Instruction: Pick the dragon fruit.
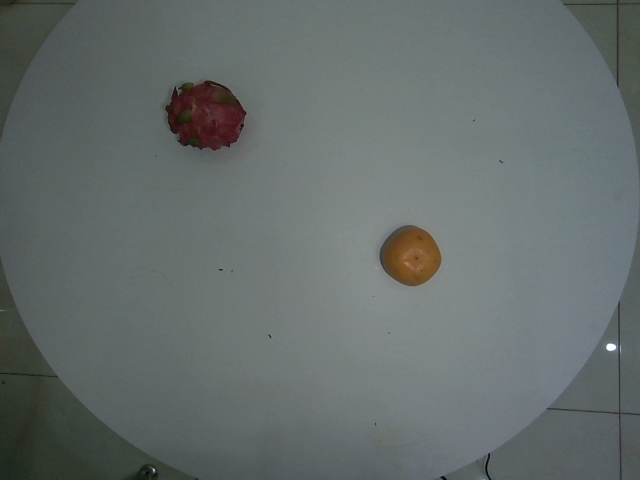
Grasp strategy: vertical